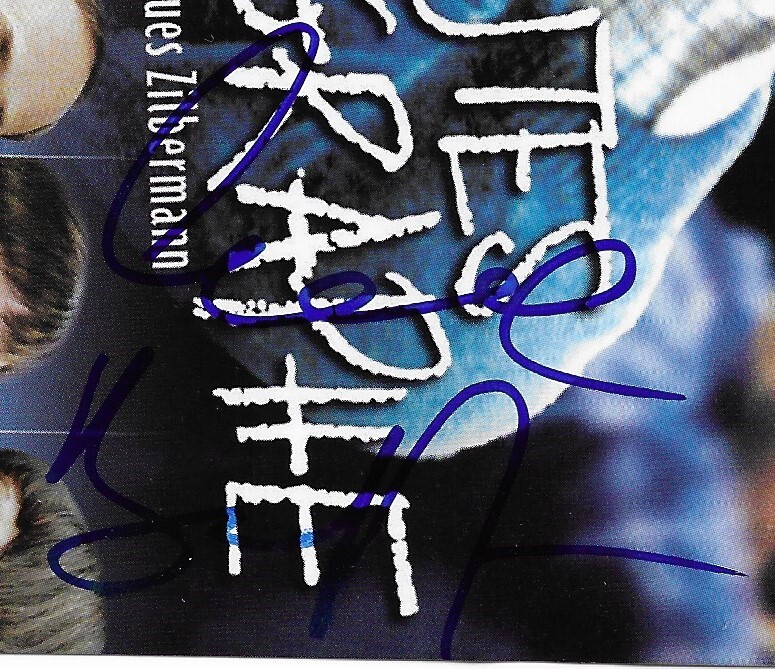
Signature of: carole bouquet